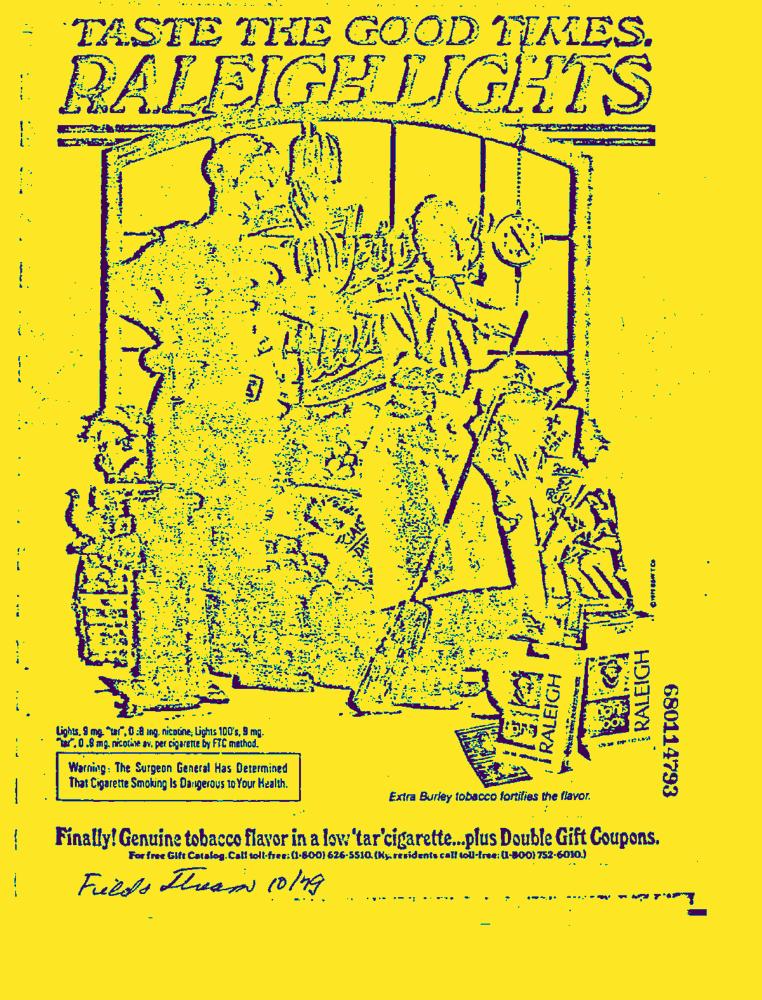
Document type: AD